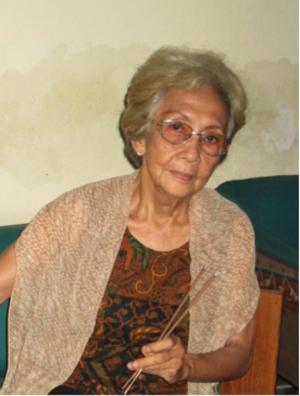
Bahasa Indonesia: Dr. Gretha Zahar .png